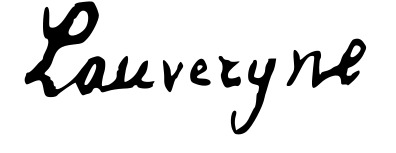
Signature of: barthélemy lauvergne